Question: Can you provide the account number mentioned in the document?
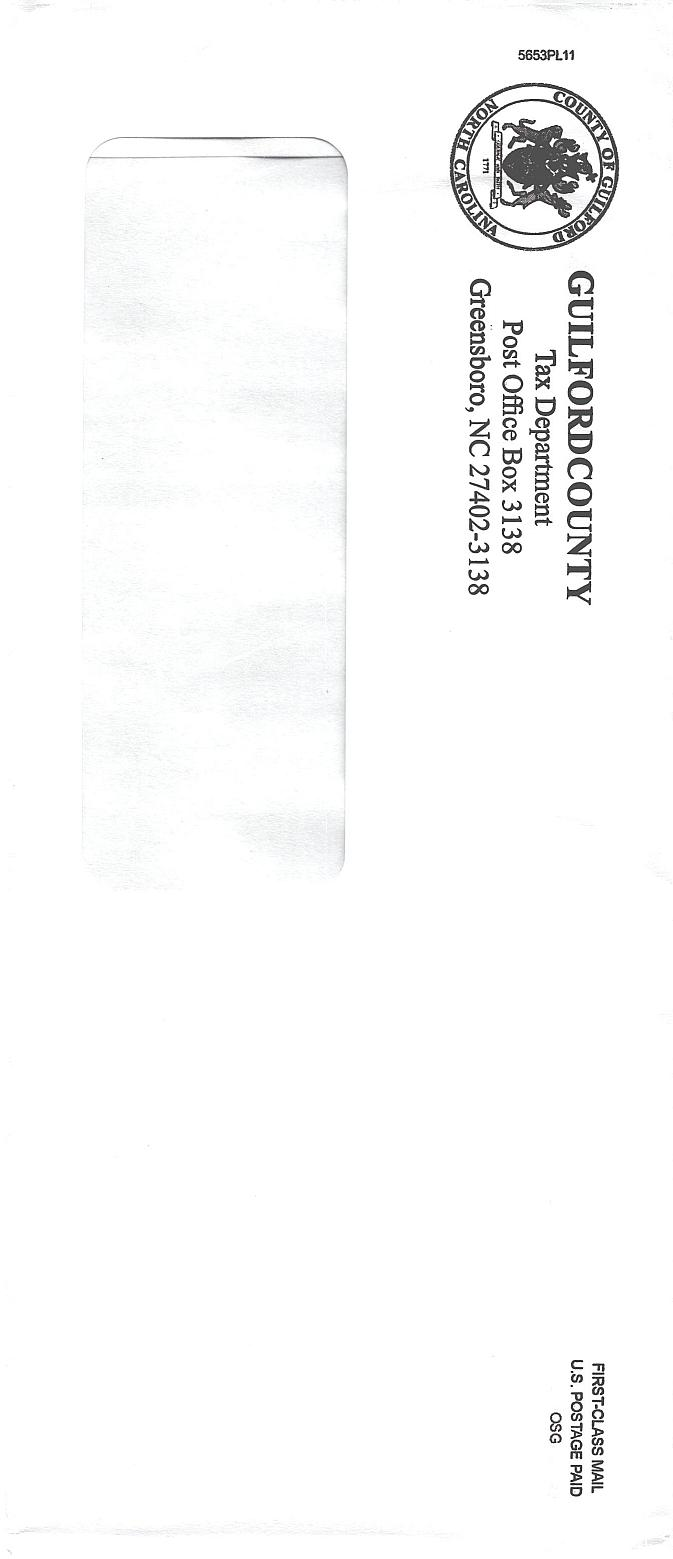
Answer: "7102-23-3138"